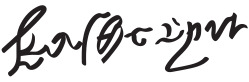
Signature of: catherine howard